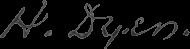
Signature of: heman dyer